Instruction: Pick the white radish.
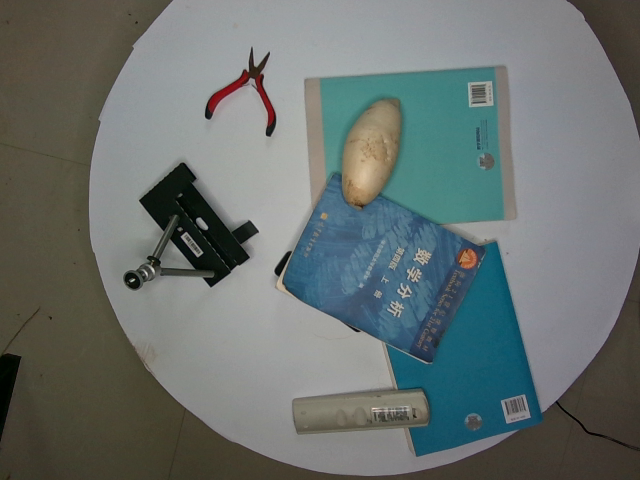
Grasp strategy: vertical